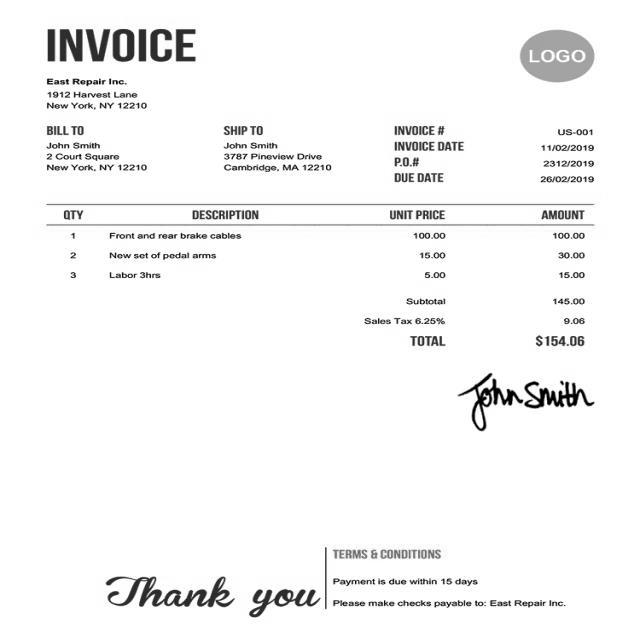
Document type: Invoice